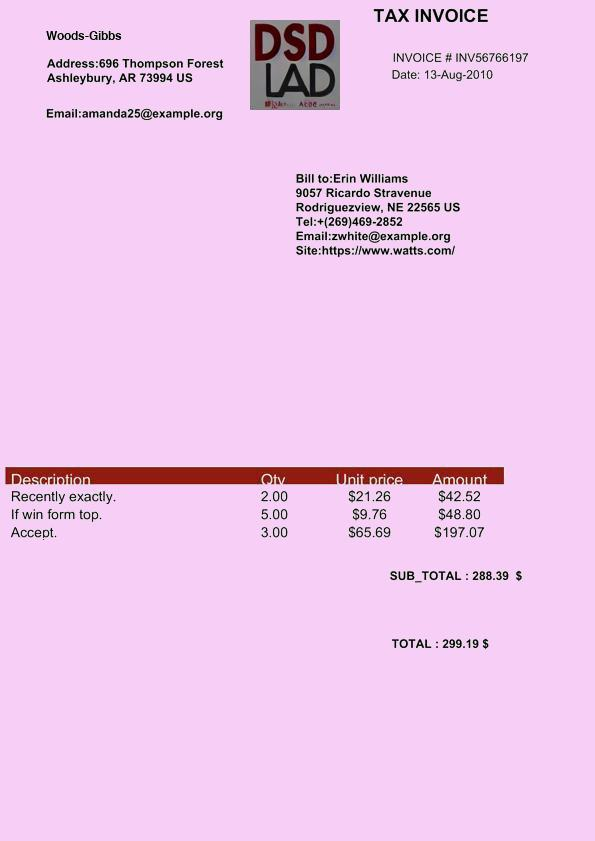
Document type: Invoice